Question: What might the diagnosis be?
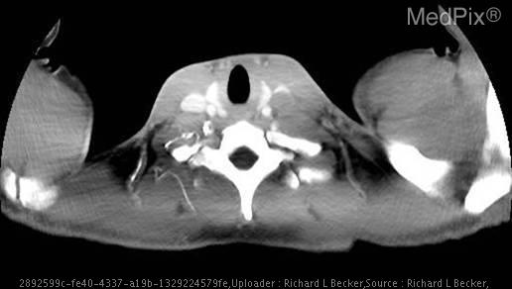
Answer: The possible diagnosis includes •  Germ cell tumor (likely non-seminomatous)
•  Stromal tumor
•  Lymphoma.